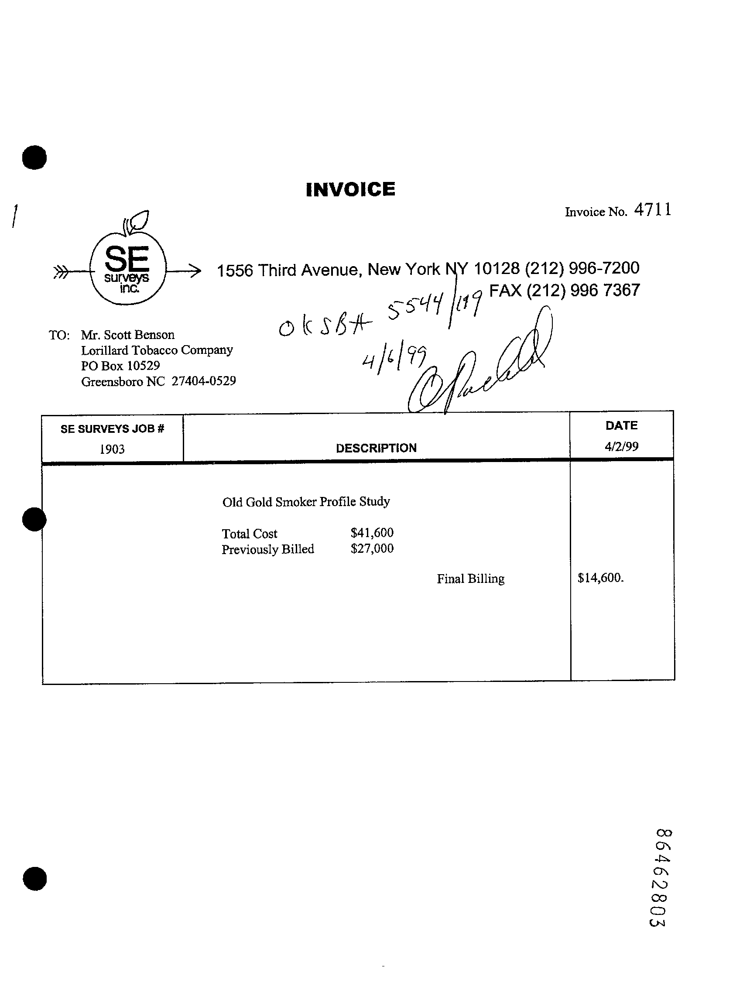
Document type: Invoice